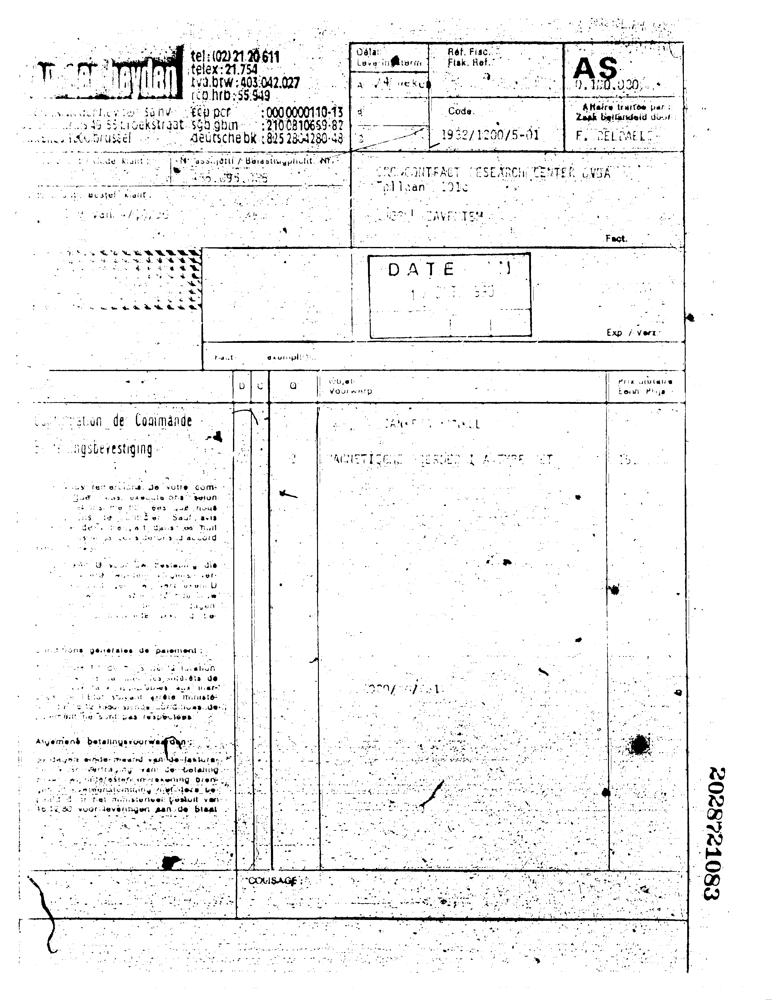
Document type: Invoice